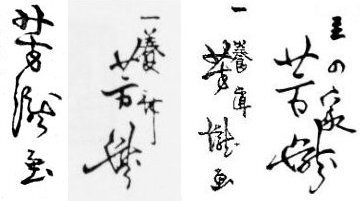
Signature of: utagawa yoshitaki